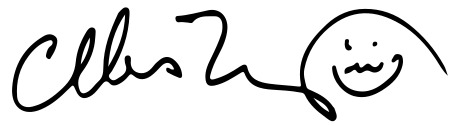
Signature of: charles martinet